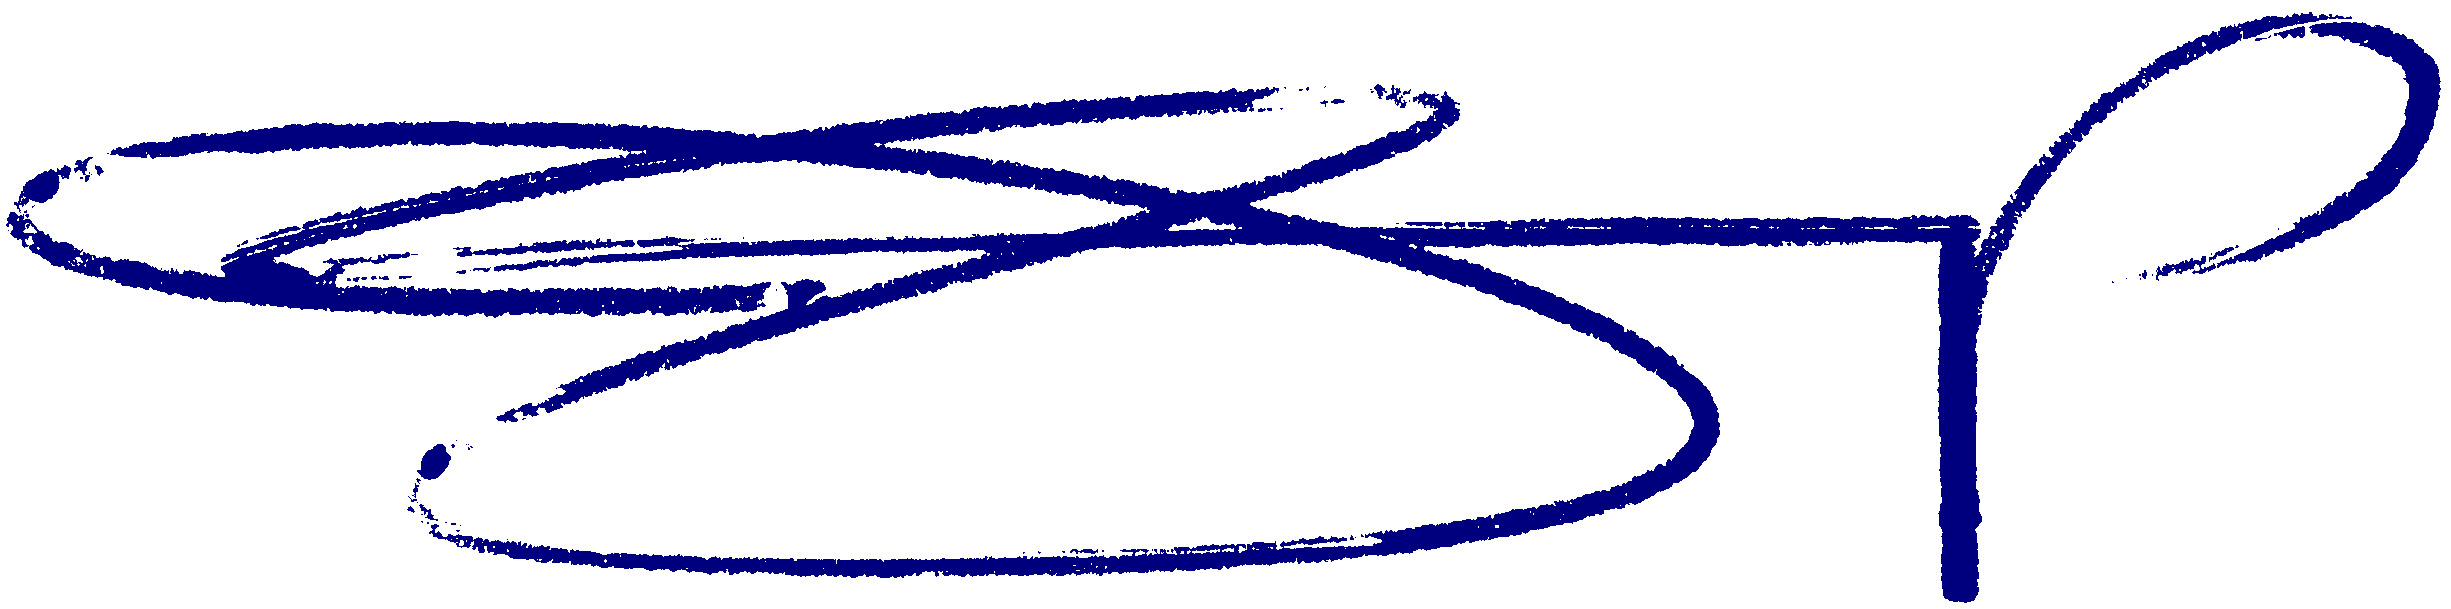
Signature of: john pesutto